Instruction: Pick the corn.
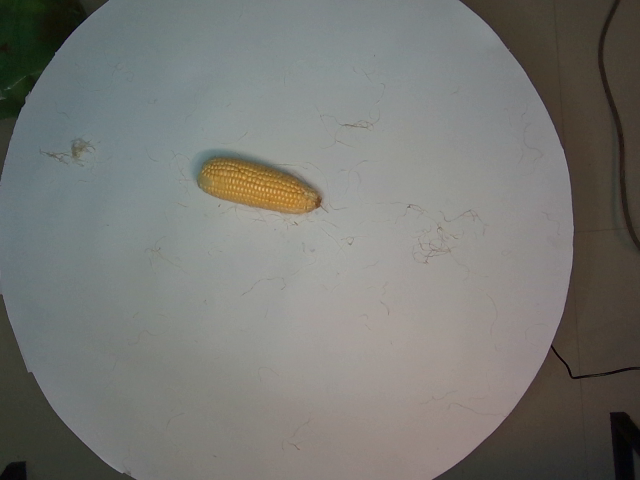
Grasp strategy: vertical